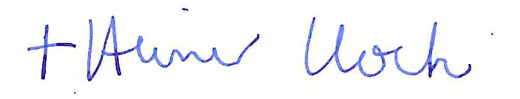
Signature of: heiner koch